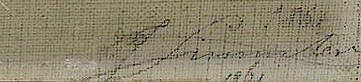
Signature of: józef simmler